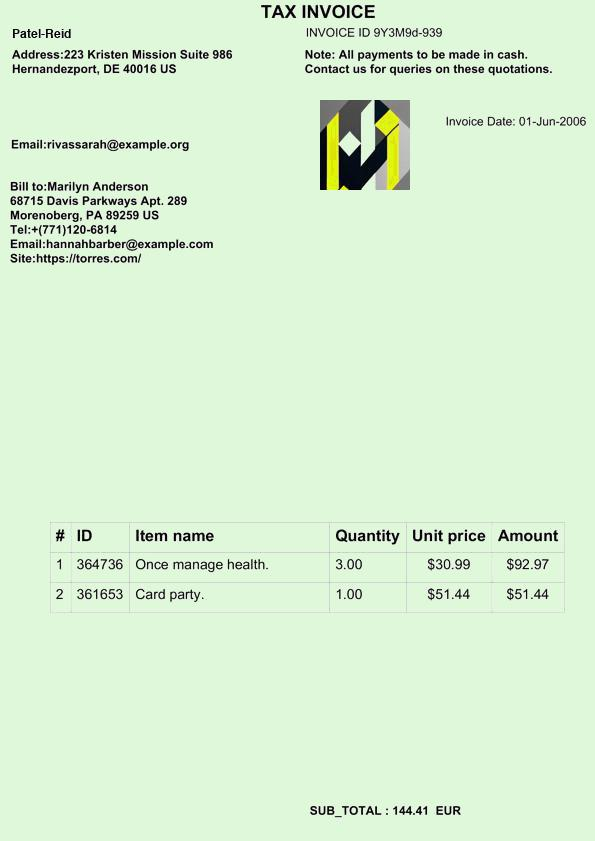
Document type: Invoice